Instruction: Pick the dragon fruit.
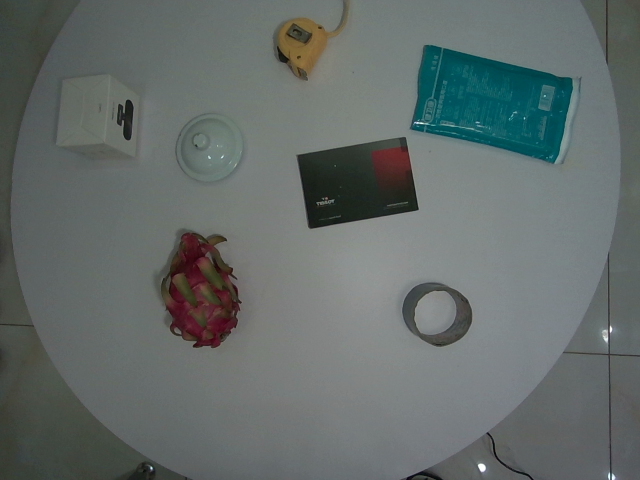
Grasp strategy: vertical